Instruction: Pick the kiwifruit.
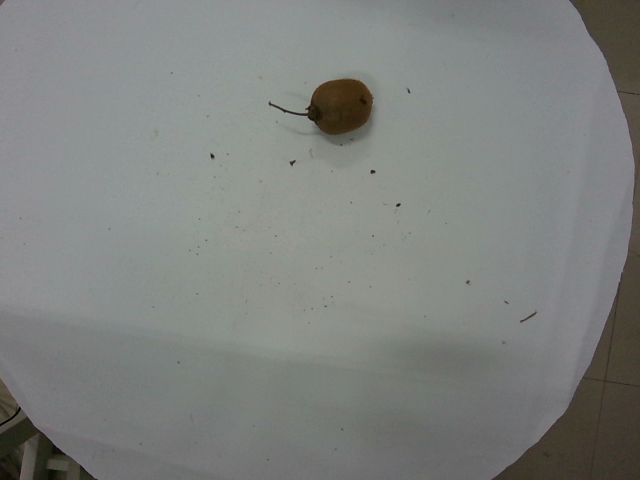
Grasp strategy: vertical